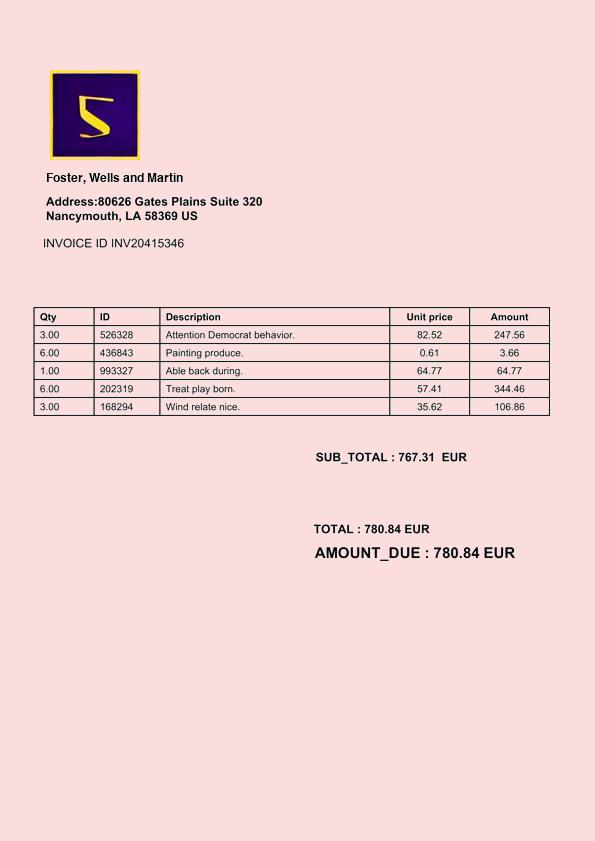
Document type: Invoice